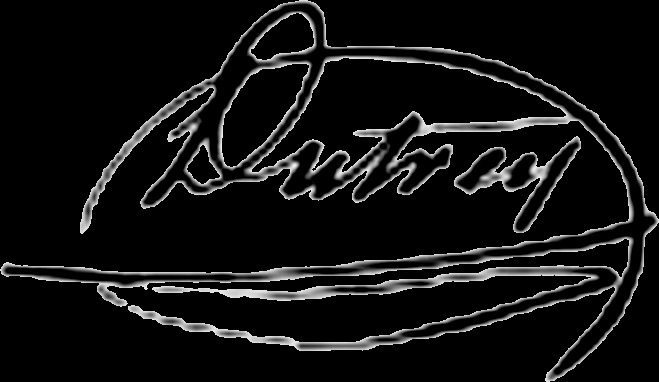
Signature of: gabriel fort dutrey